Question: What are the imaging findings?
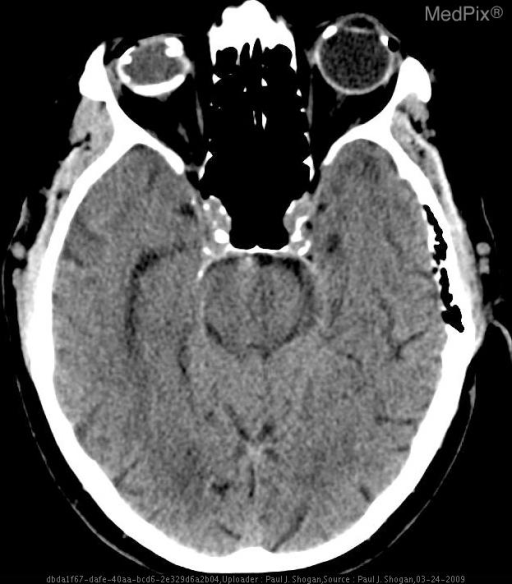
Answer: The imaging shows •  Patient 1: Scleral plaques and phthisis bulbi ("wood eye")
» Axial NECT shows calcified scleral plaques in the left globe at the insertion sites of the medial and lateral rectus muscles. The right globe is calcified and shrunken, indicative of phthisis bulbi.

•  Patients 2 and 3: Optic Drusen
» Axial NECT shows a punctate calcification near the optic discs. Axial NECT depicts calcified scleral plaques in the left globe at the insertion sites of the medial and lateral rectus muscles. The right globe is calcified and shrunken, indicative of phthisis bulbi..